Question: How does the patient history play a role?
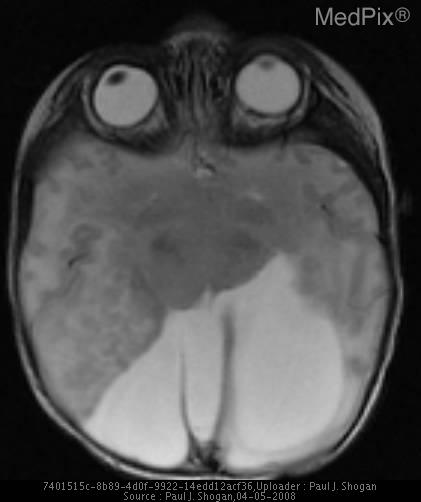
Answer: The patient's history of Full-term neonate with abnormal prenatal ultrasound. is key in understanding the case.